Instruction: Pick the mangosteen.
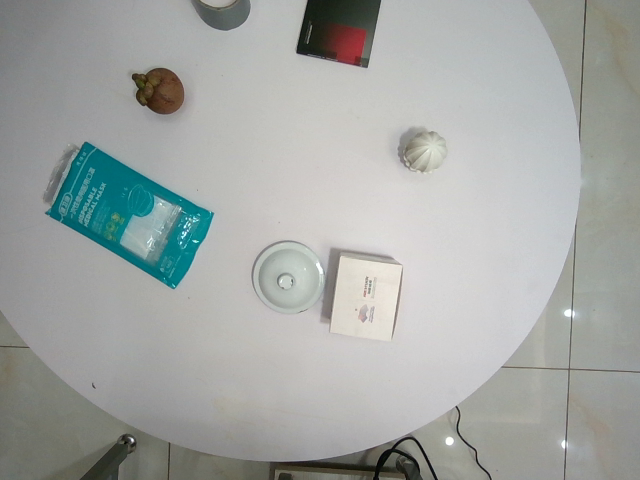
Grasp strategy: vertical